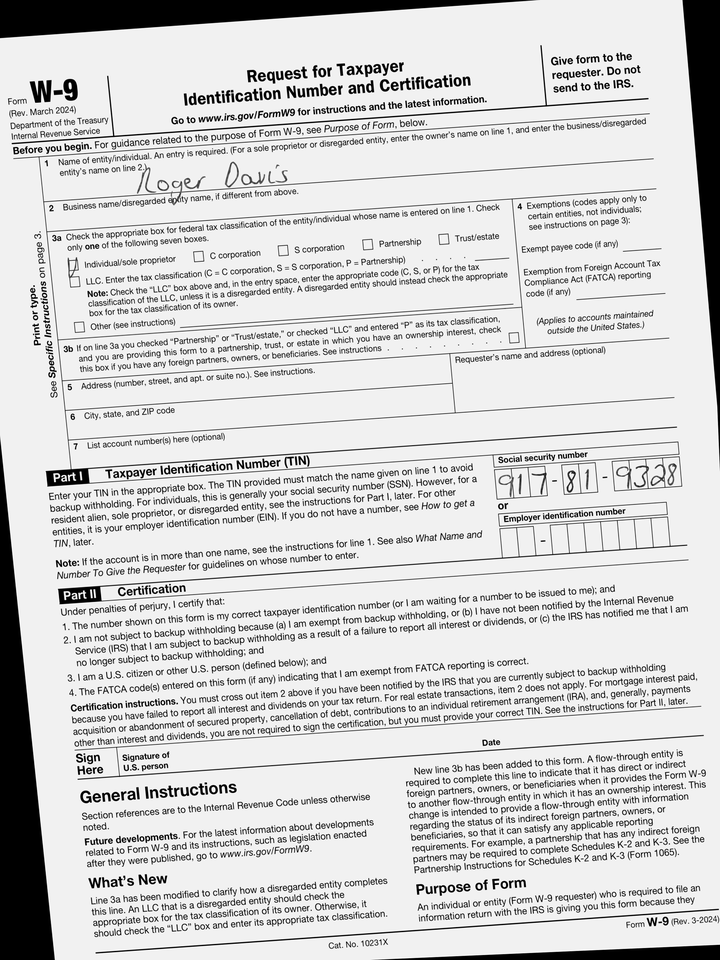
cbx: yes
ssn: 917819328
enm: Roger Davis